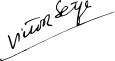
Signature of: victor serge